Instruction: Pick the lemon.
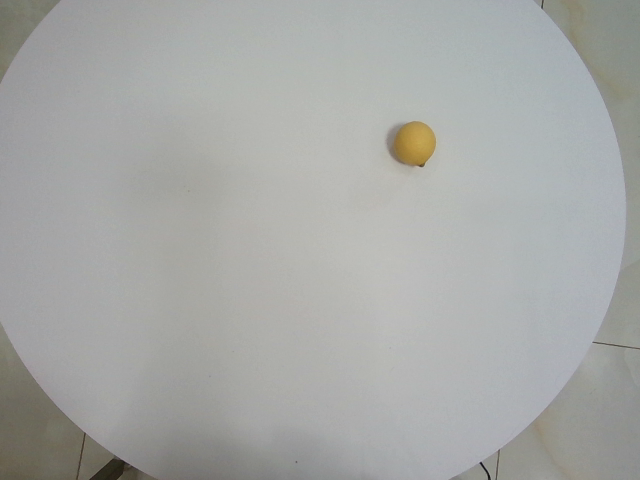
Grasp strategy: vertical